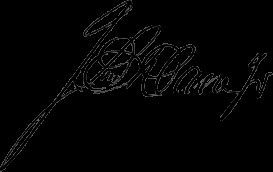
Signature of: john dane